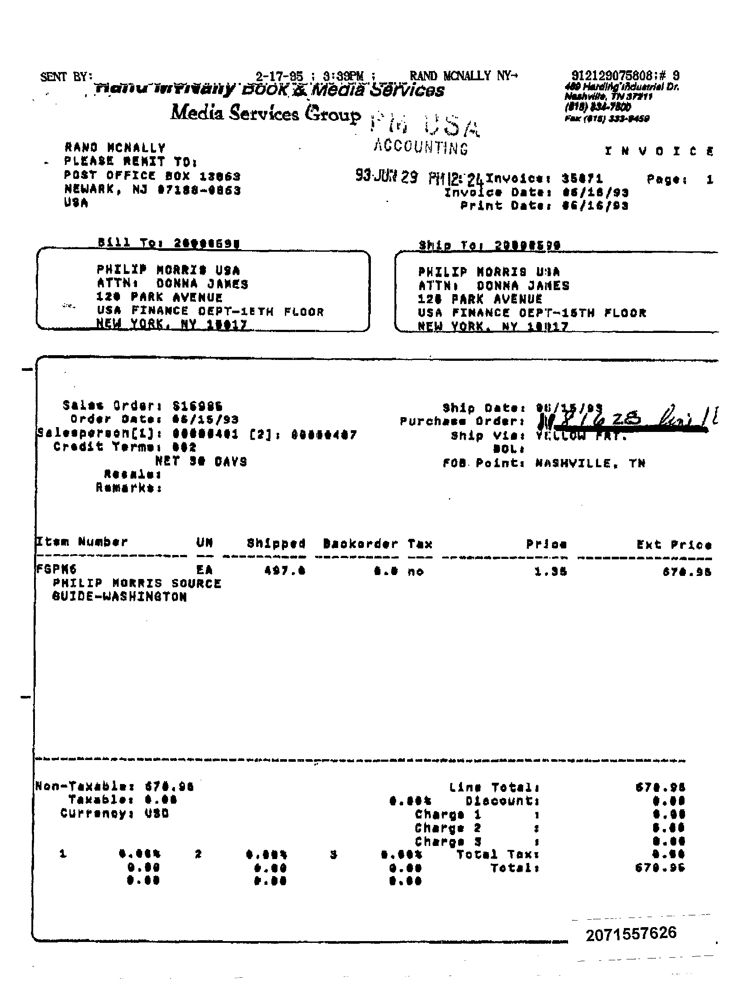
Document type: Invoice